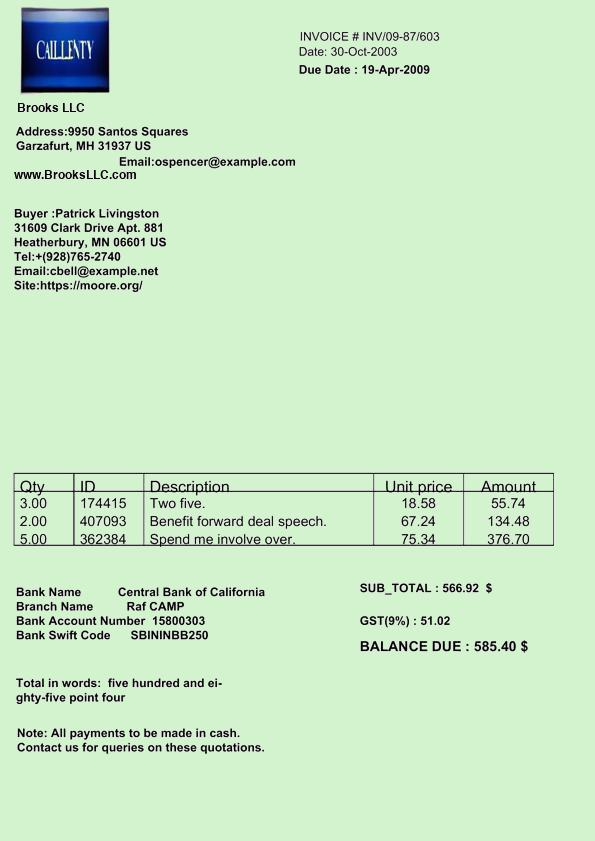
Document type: Invoice